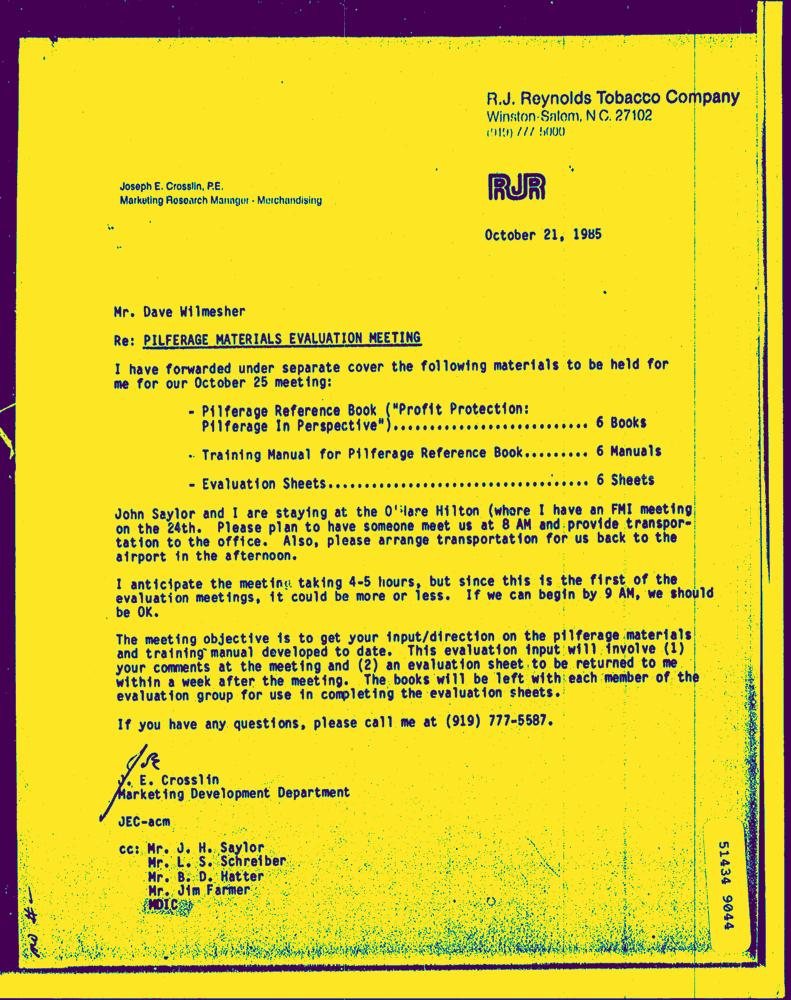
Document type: Letter-Doc